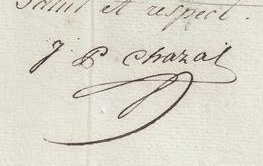
Signature of: jean pierre chazal